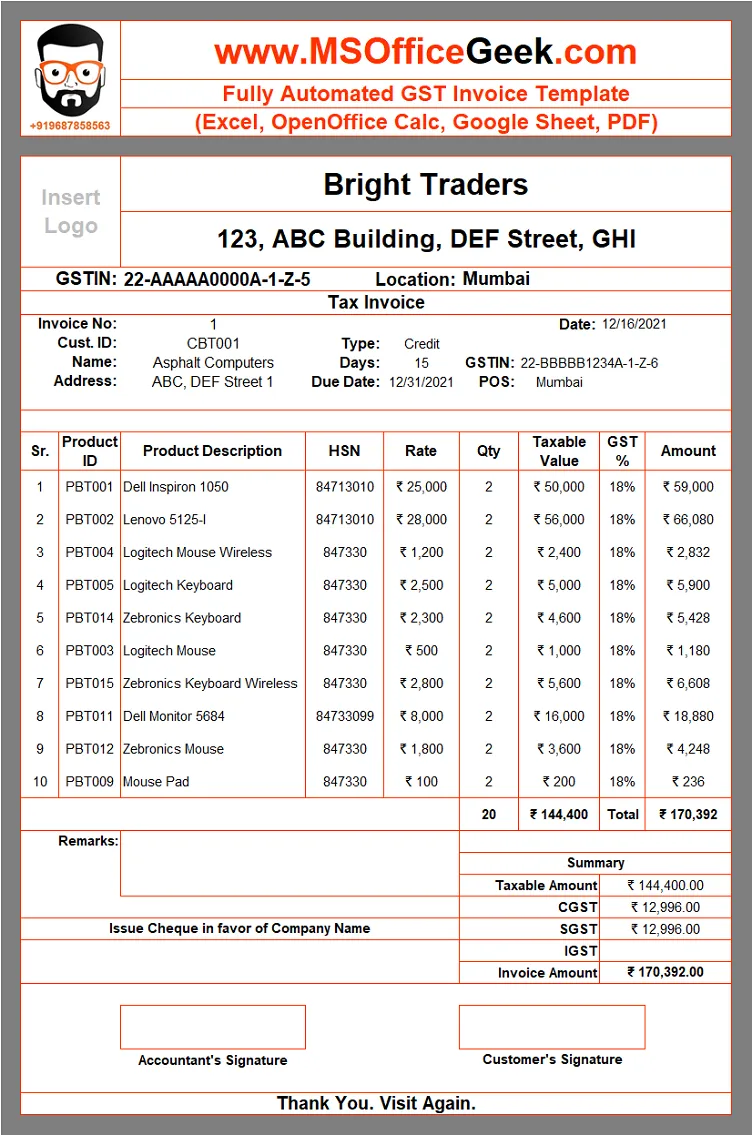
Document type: Invoice